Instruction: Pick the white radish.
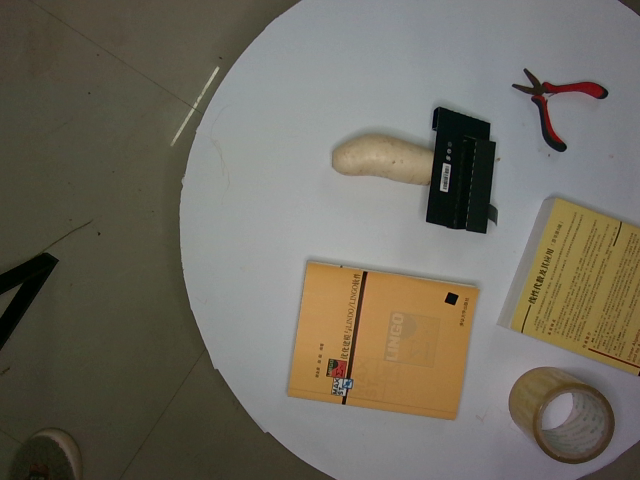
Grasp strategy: vertical